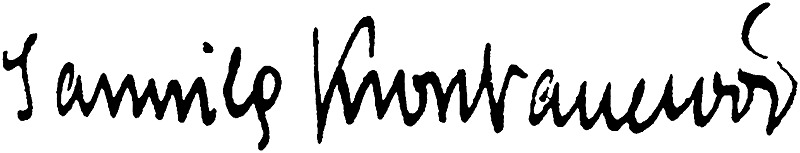
Signature of: jarmila kronbauerová